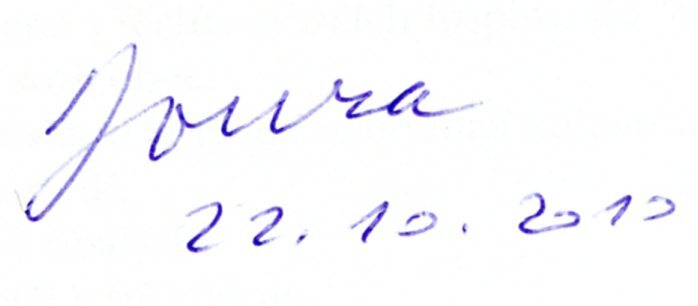
Signature of: jiří joura